Please extract the written amount, numerical amount, recipient's name, date on the cheque, and the bank's name from the image.
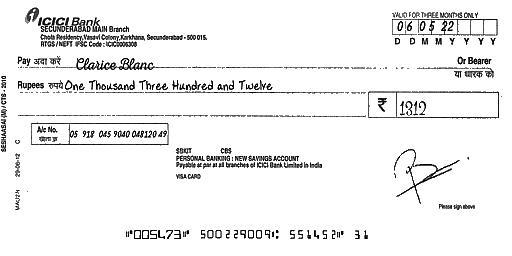
amt_in_words: One Thousand Three Hundred and Twelve
amt_in_figures: 1312
payee_name: Clarice Blanc
bank_name: ICICI Bank
cheque_date: 06/05/22